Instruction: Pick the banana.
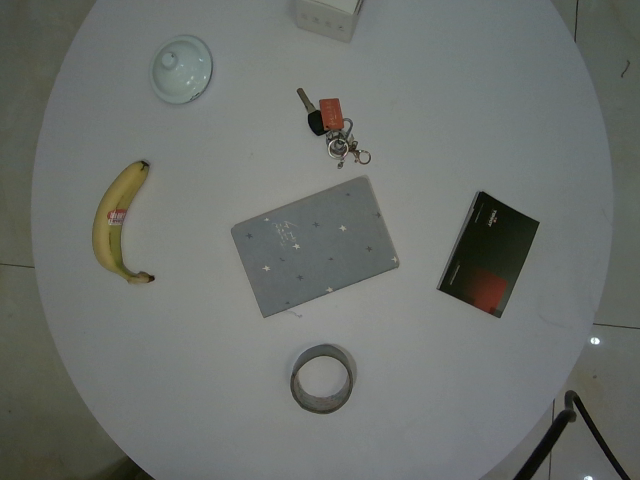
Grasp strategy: vertical